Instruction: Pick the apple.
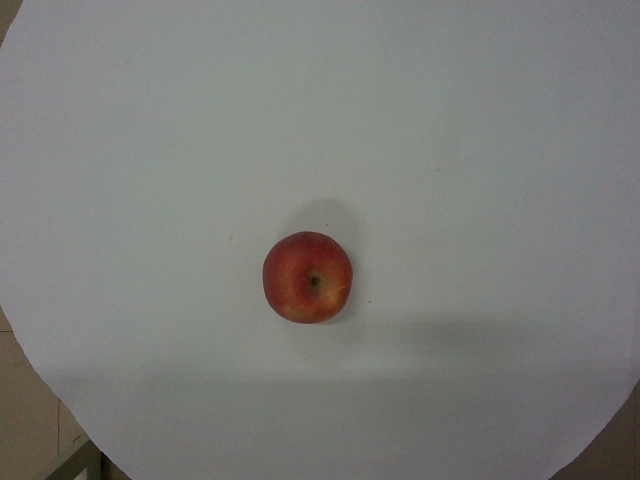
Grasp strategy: vertical